Question: Which state is mentioned in the document?
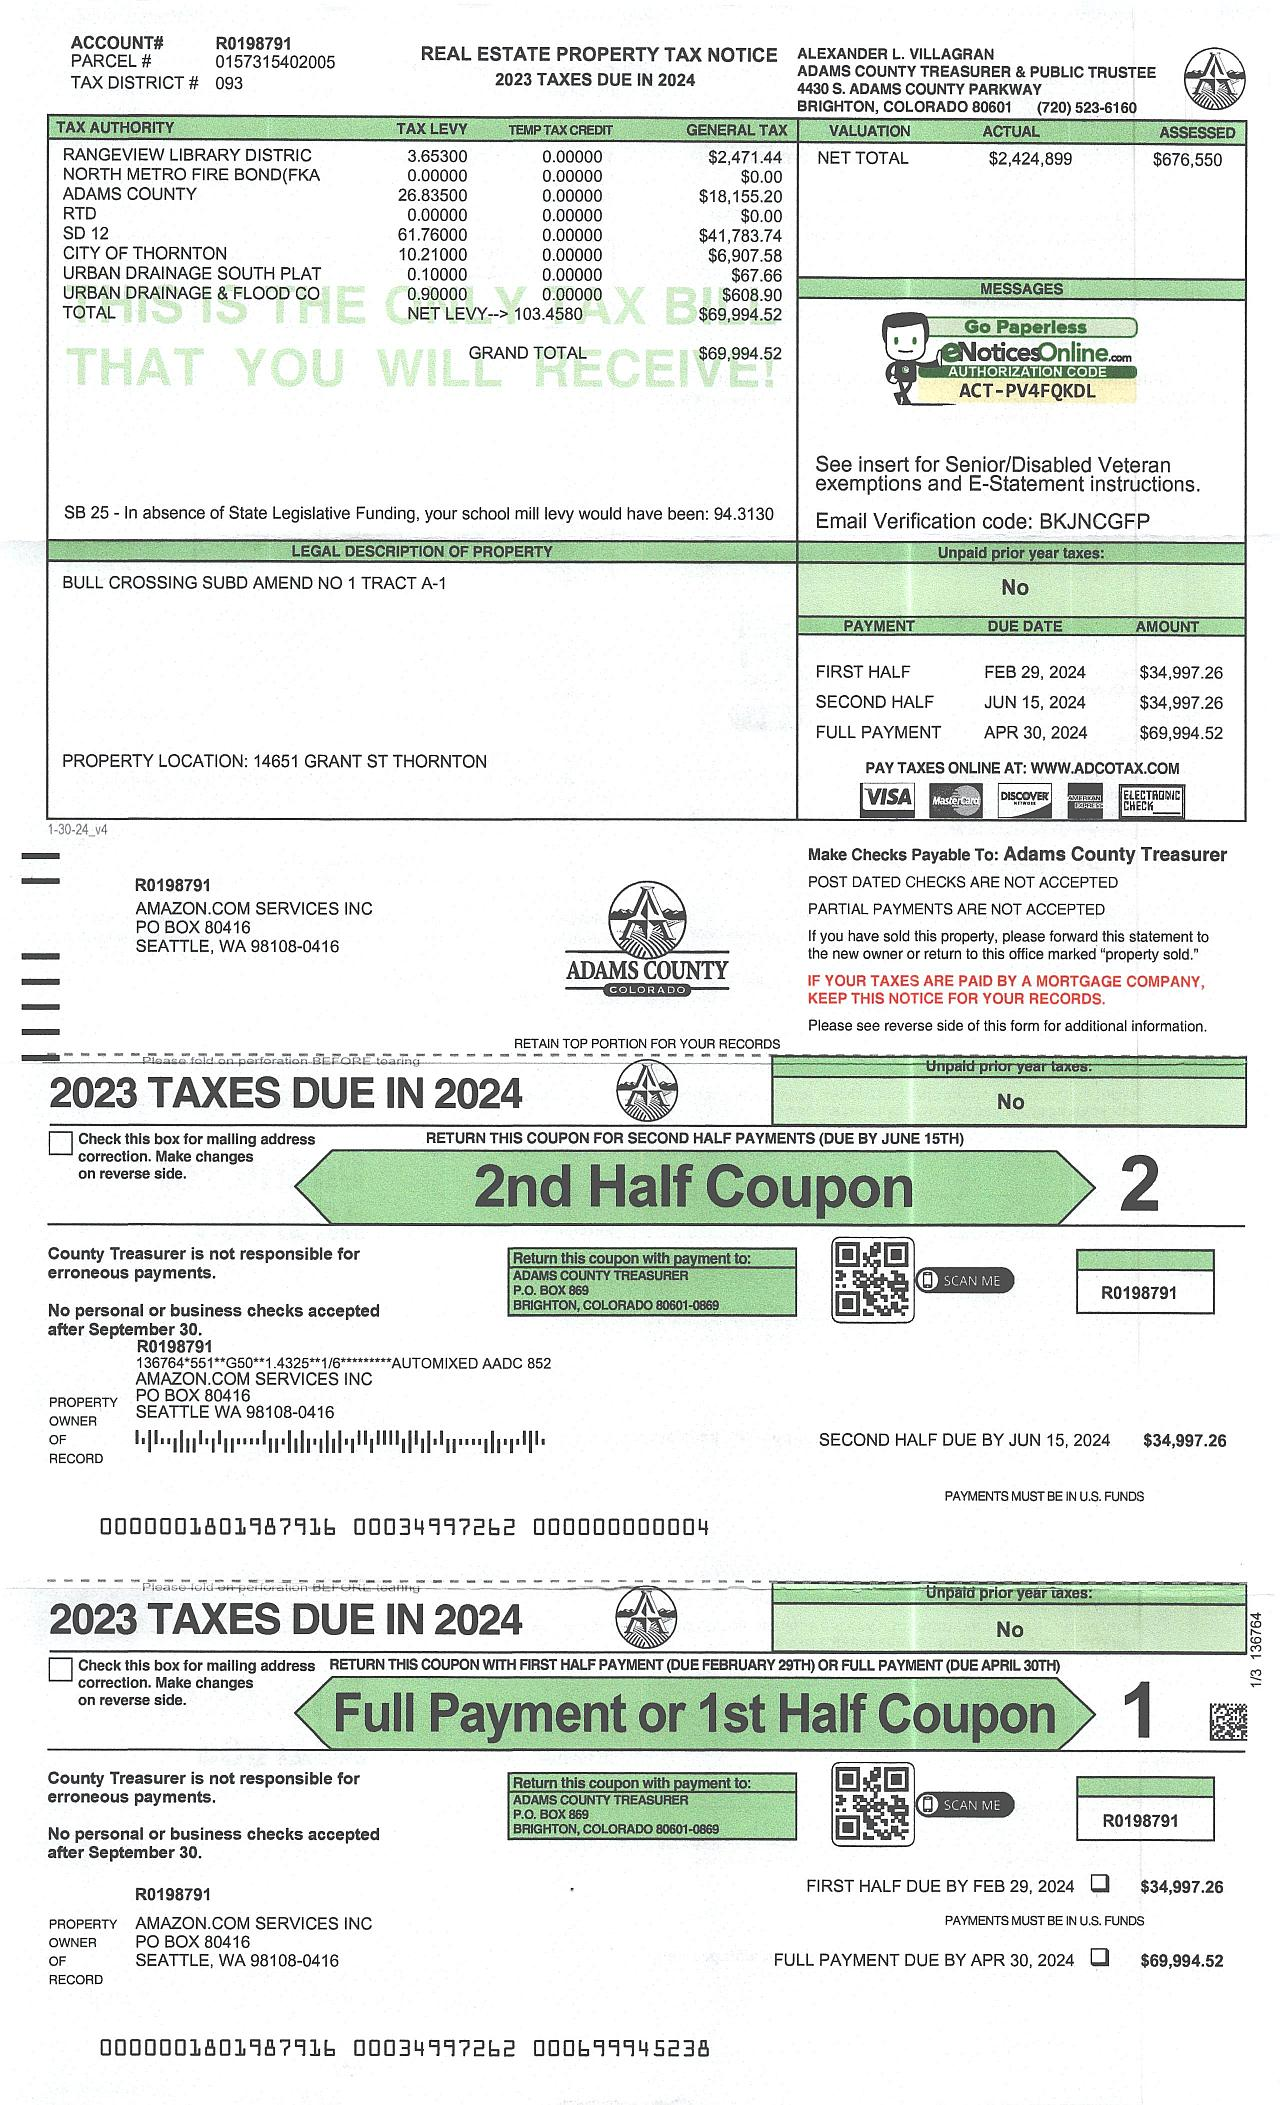
Answer: "Colorado"